Question: What appears to be the issue?
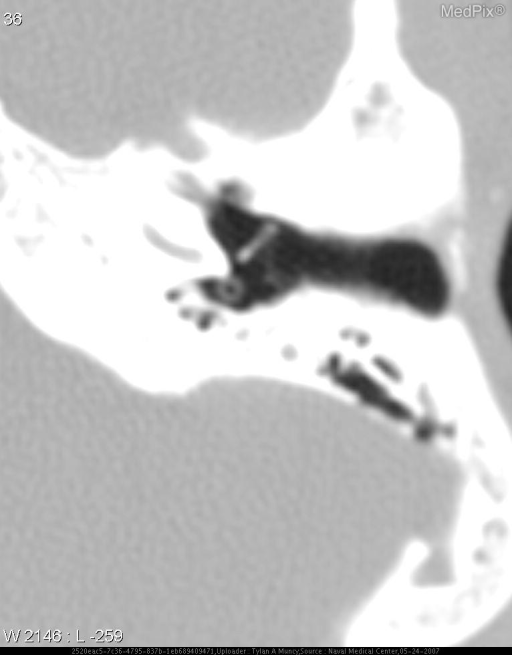
Answer: The findings suggest CT showed round hollow structure in inferior portion of middle ear consistent with size and shape of PE tube.. Magnified axial image showing round hollow structure lying in posterior portion of middle ear space.. The patient might have a history of 17 year old girl with history of chronic otitis media resulting in multiple ear surgeries including bilateral PE (pressure equalization) tubes (2 yrs. ago), tympanoplasties, and canalplasty/meatoplasty>  She returns for routine follow up exam of external ear canals.  She had no complaints, and reported stable hearing.  She wears a hearing aid in right ear from previously diagnosed mild sensorineural hearing loss..